Question: What do the imaging results show?
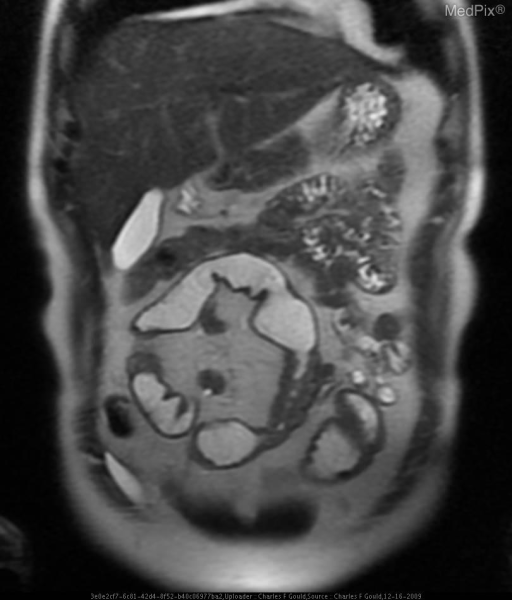
Answer: The imaging shows Several regions of discontinuous and asymmetric bowel wall thickening with alternating regions of dilation.  No fistulas were identified in this patient’s case.  Enhancement localized to the regions of mural thickening was demonstrated following the administration of intravenous gadolinium DTPA. Region of bowel wall thickening involving the mid ileum.